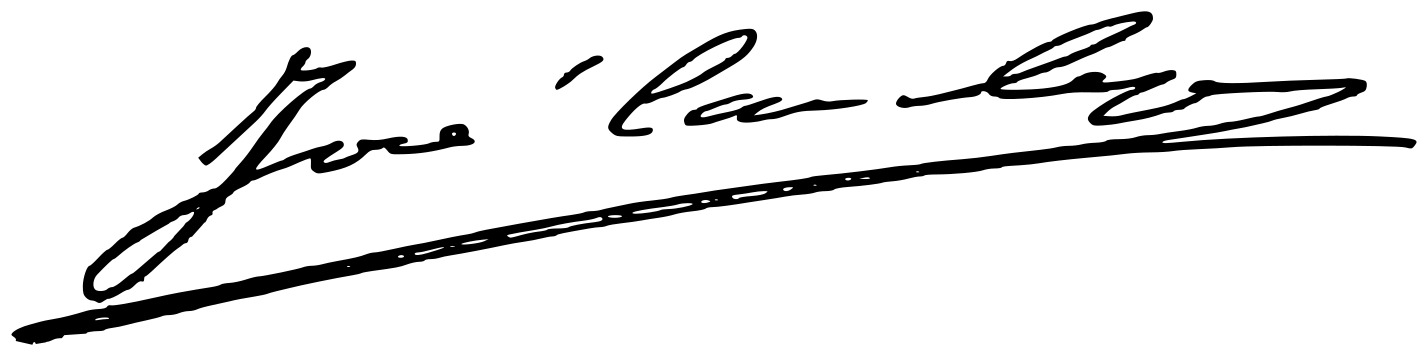
Signature of: josé canalejas